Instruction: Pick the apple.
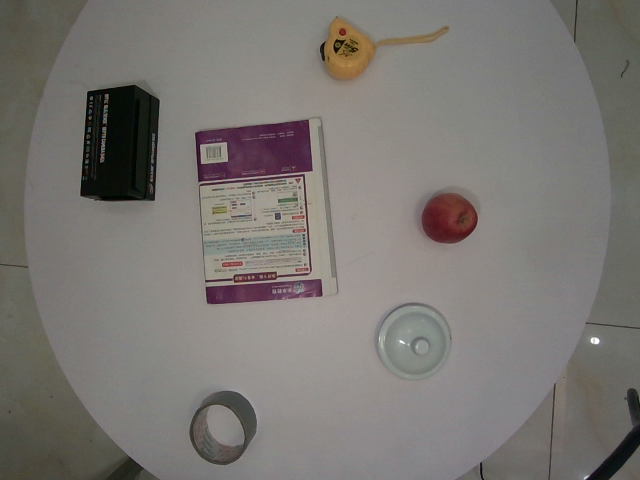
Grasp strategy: vertical